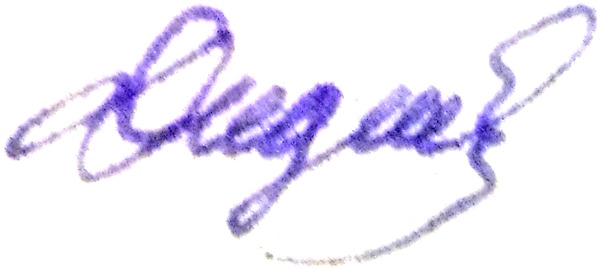
Signature of: marija alekseevna didik